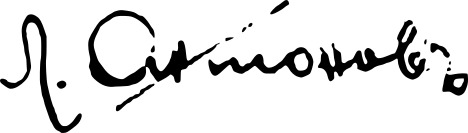
Signature of: lyuben dimitrov